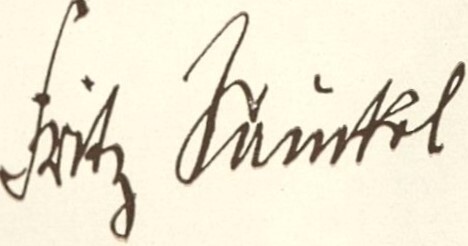
Signature of: fritz sauckel